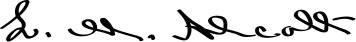
Signature of: louisa may alcott